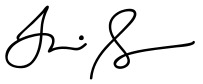
Signature of: tim scott